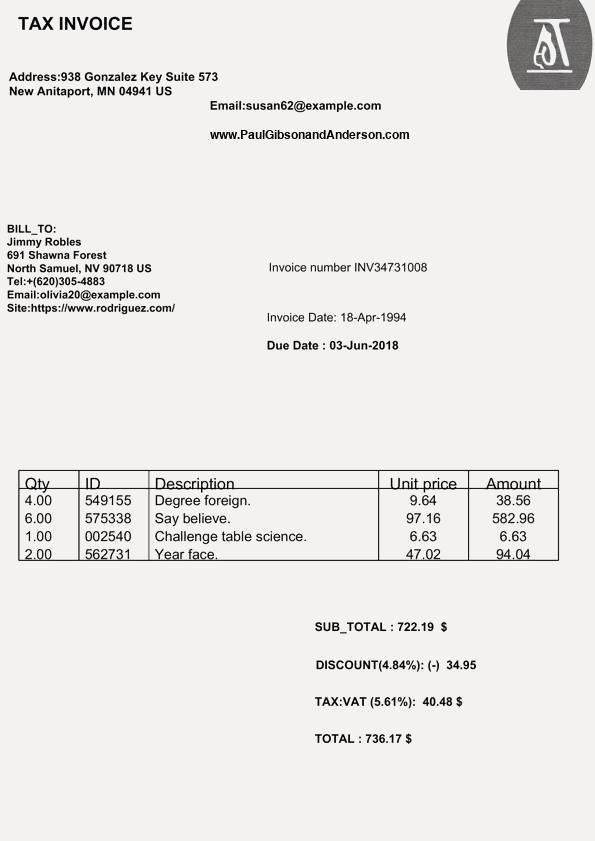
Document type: Invoice